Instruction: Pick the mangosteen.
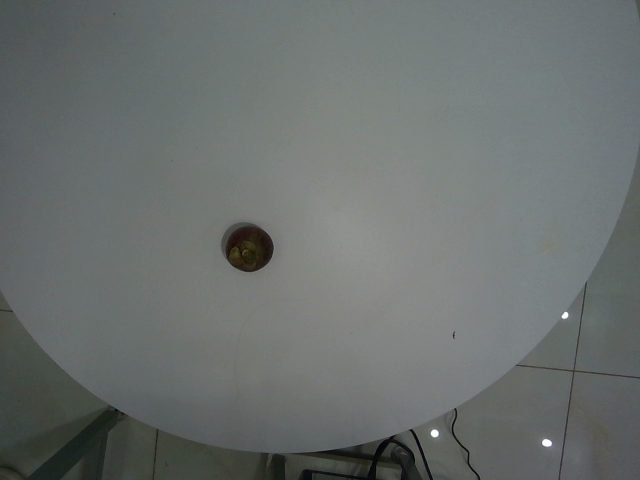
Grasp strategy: vertical